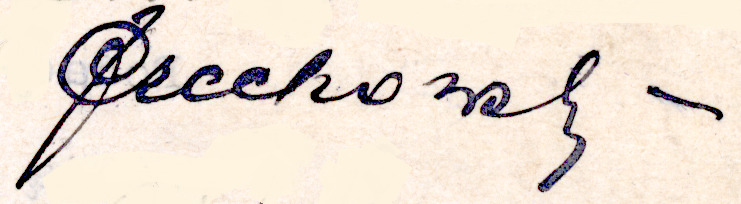
Signature of: jan czechowski